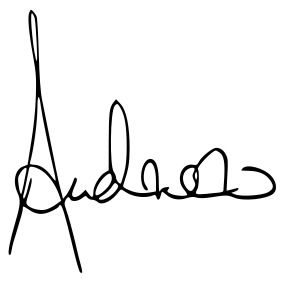
Signature of: andrew mountbatten windsor